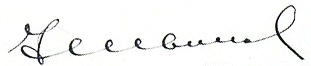
Signature of: nikolay ivanov